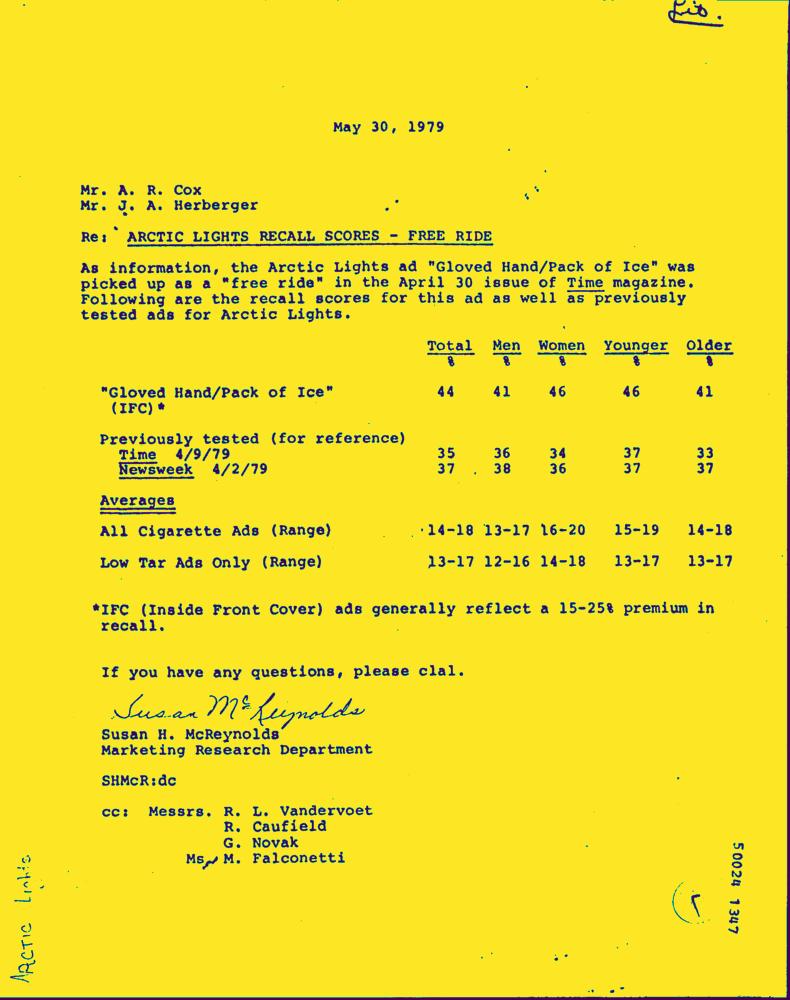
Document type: AD